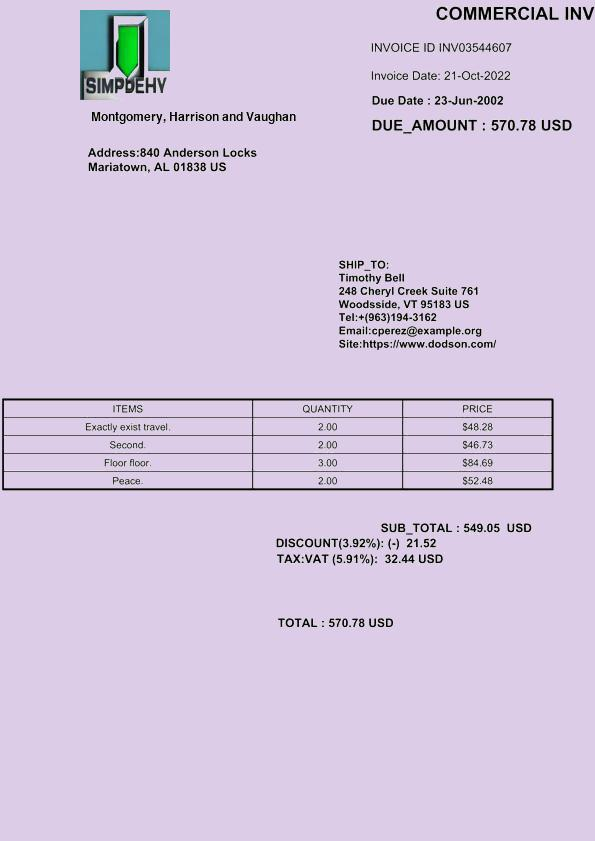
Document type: Invoice